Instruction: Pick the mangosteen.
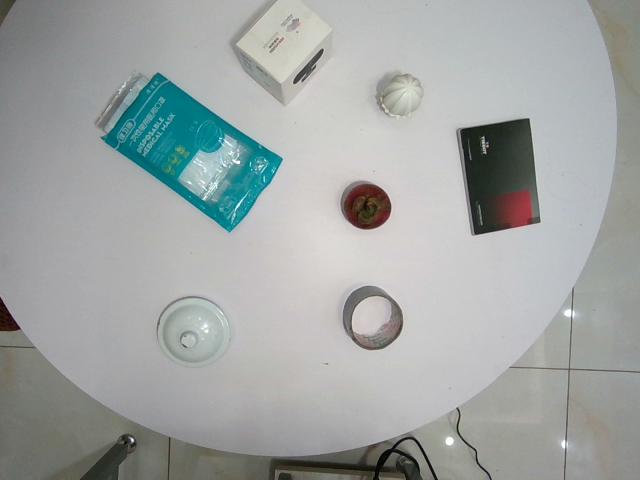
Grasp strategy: vertical